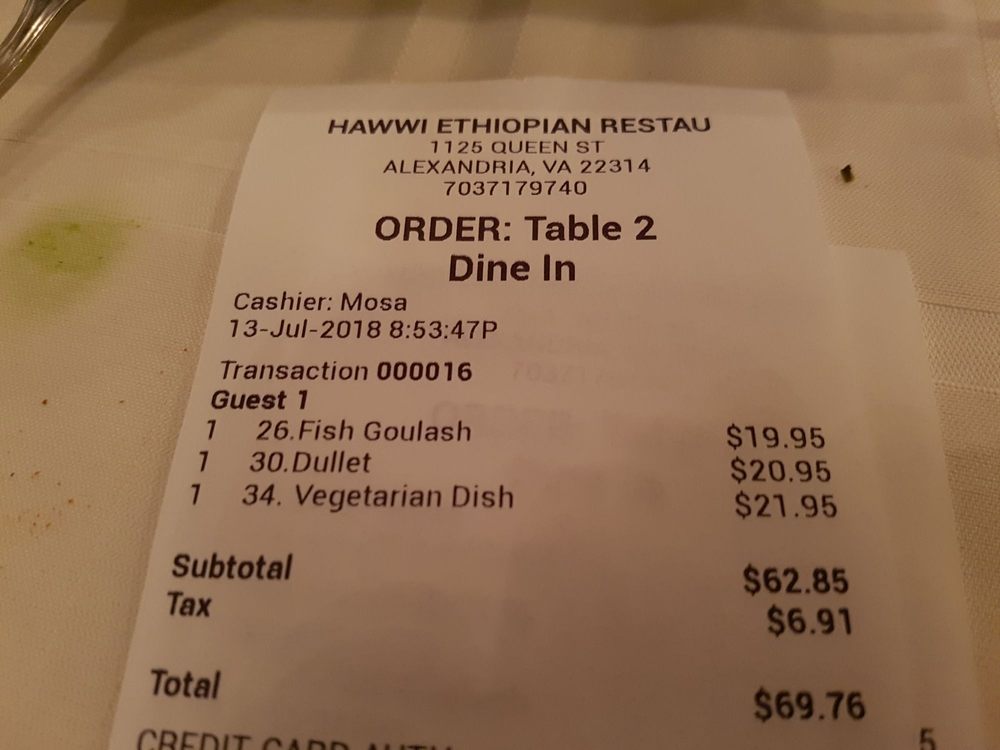
gt_parse: criticals: name: Total
price: $69.76
store: HAWWI ETHIOPIAN RESTAU
tell: 7037179740